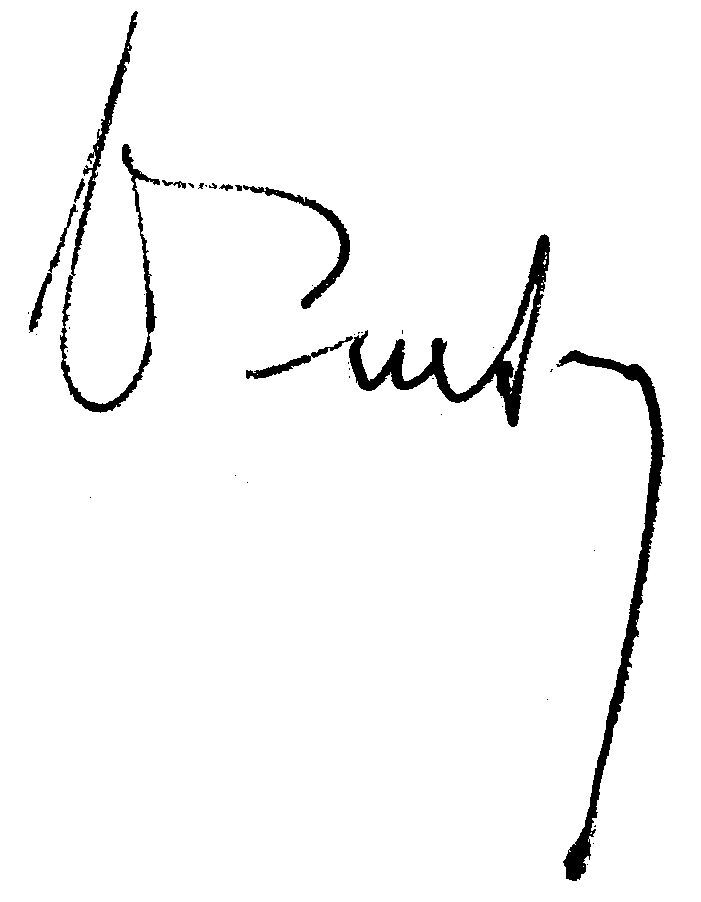
Signature of: andré thisy